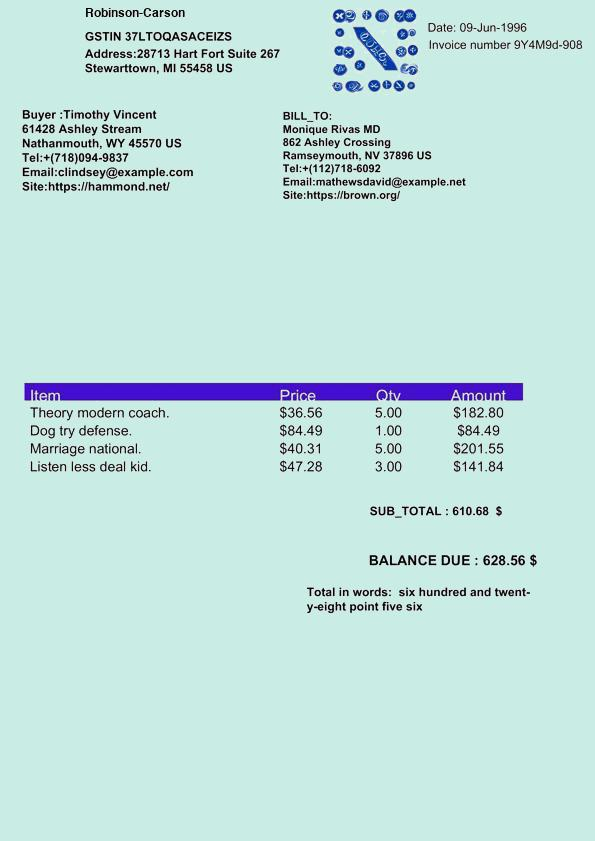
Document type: Invoice